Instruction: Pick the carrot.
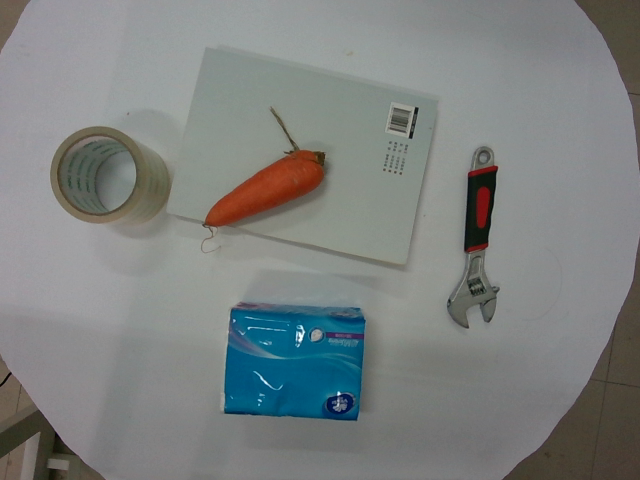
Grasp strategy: vertical